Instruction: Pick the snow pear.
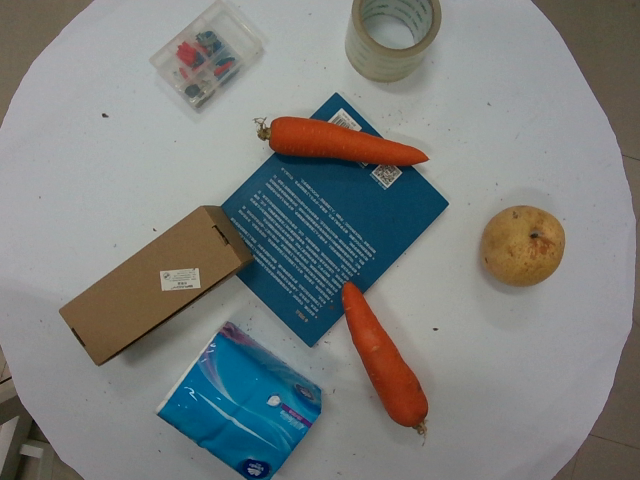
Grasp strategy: vertical